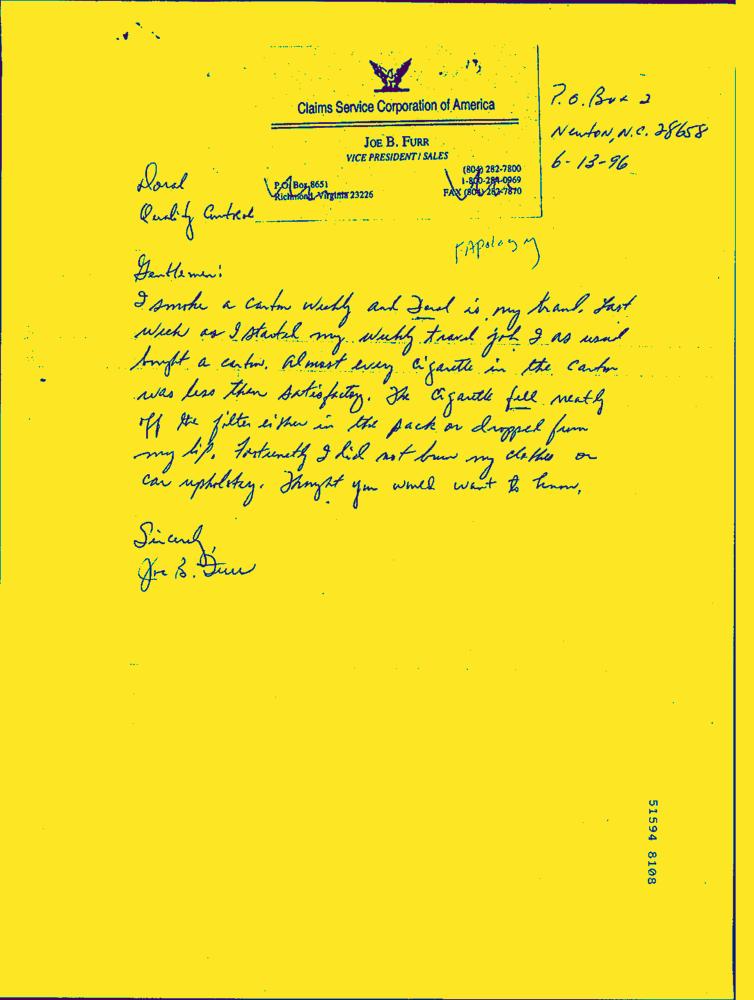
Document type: Hand-Written